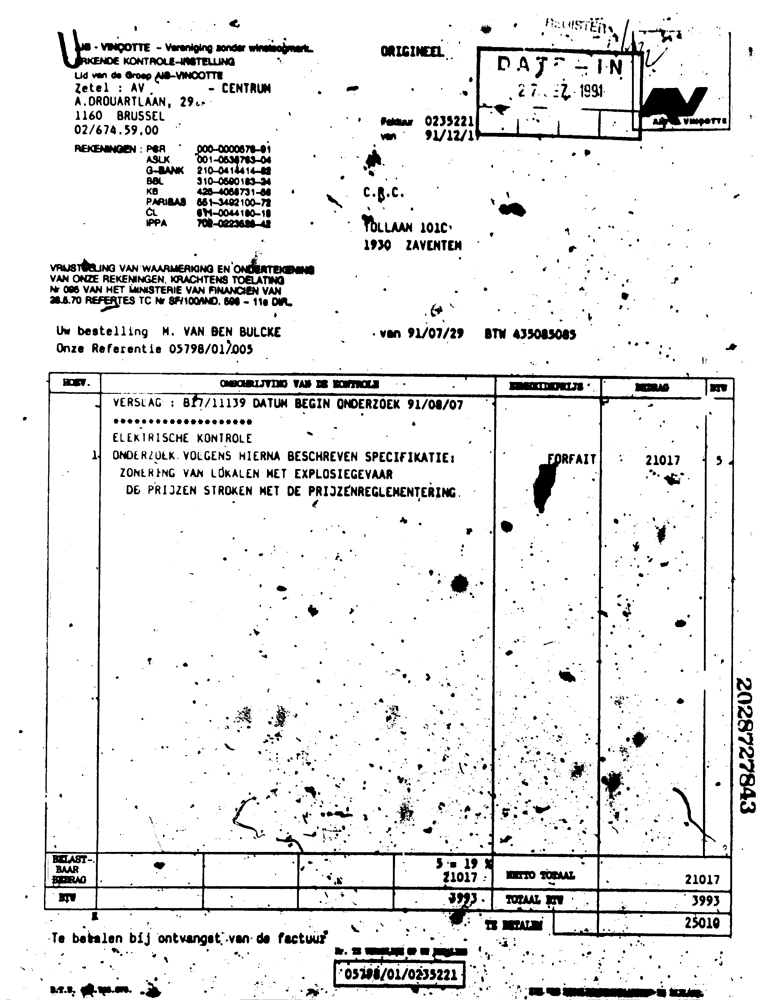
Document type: Invoice